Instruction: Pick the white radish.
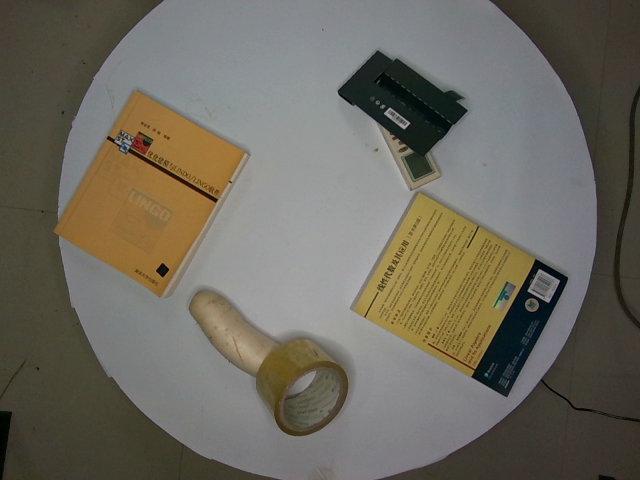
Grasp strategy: vertical